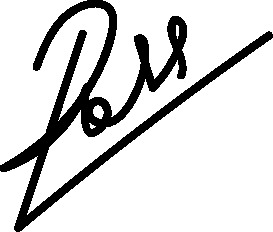
Signature of: ross lynch